Question: Explain the disease:
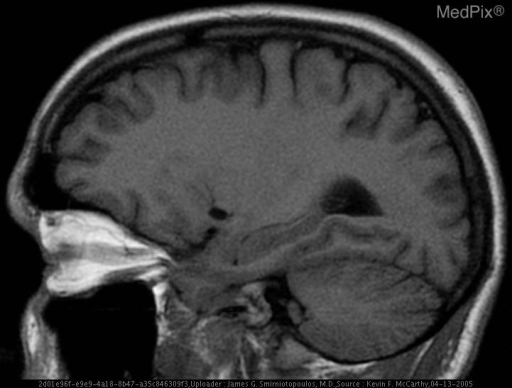
Answer: The disease is discussed as: Small foci of increased signal are frequently identified in the basal ganglia in the elderly.  They may be caused by lacunar infarctions, gliosis, dilated perivascular spaces (DPS), demyelination, nonspecific protein depositions, cysts, and ventricular diverticuli.

Dilated perivascular spaces (etat crible) are dilated Virchow-Robin spaces which are extensions of the subarachnoid spaces that surround vessel walls as they traverse through the brain parenchyma.  There may or may not be associated changes in the adjacent brain parenchyma.  They may occur in the basal ganglia or the white matter (see Case 622).

Radiographically, the DPS are generally smaller in size than lacunar infarctions and isointense to CSF on all sequences.  They are identified, most commonly, in the basal ganglia along the course of the anterior commissure.  There is an association with hypertension, but DPS are also seen in patients without a history of hypertension.